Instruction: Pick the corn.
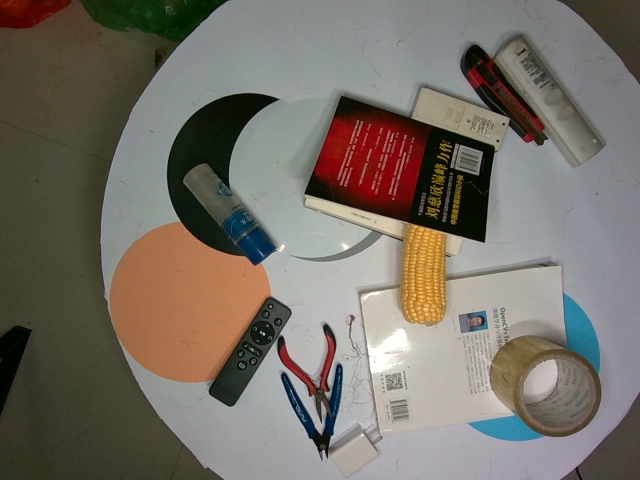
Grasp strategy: vertical